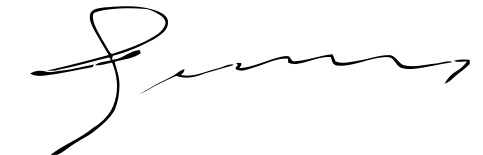
Signature of: dalia grybauskaitė